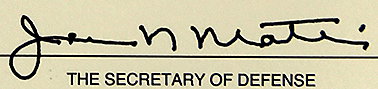
Signature of: jim mattis